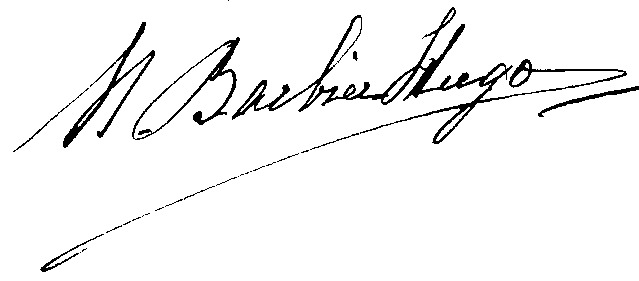
Signature of: marie clotilde barbier hugo